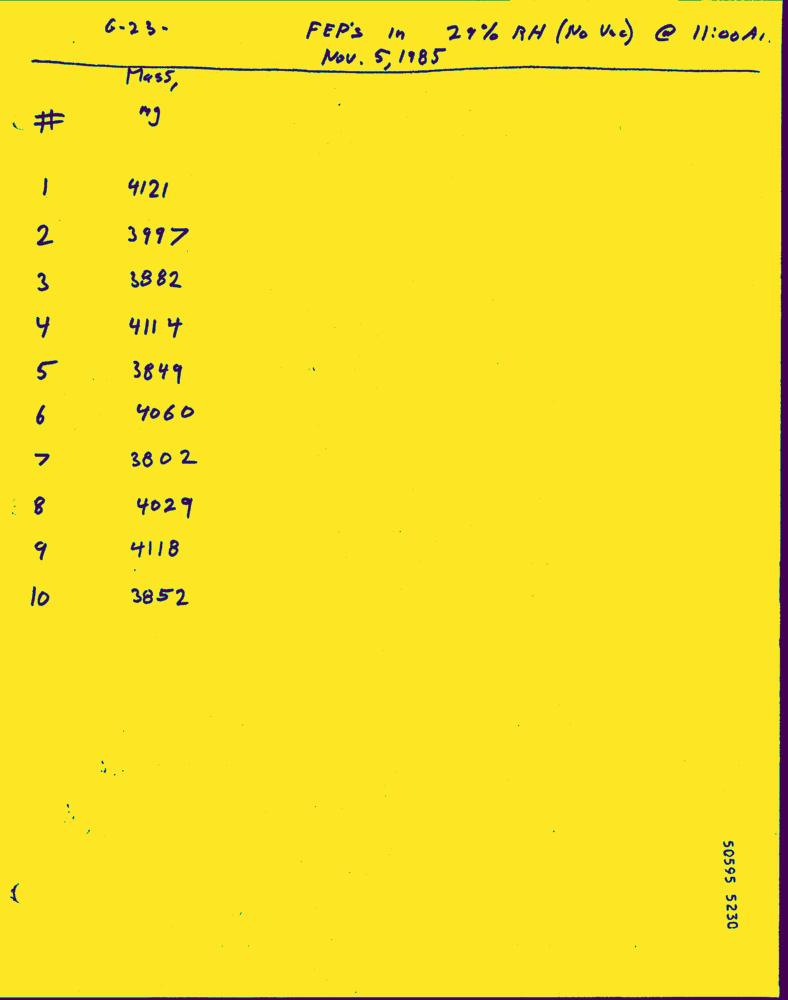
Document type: Hand-Written